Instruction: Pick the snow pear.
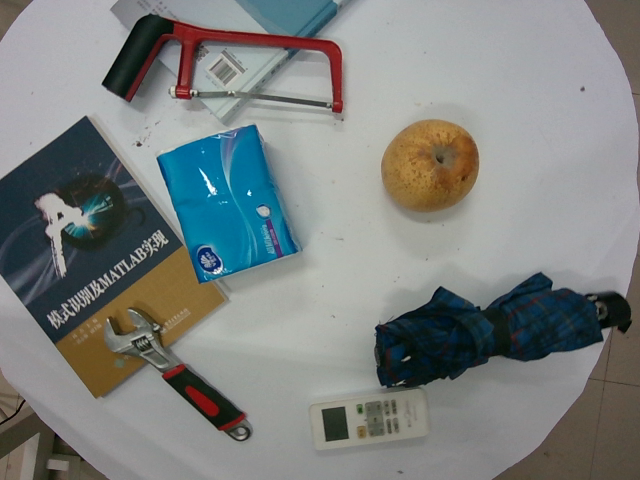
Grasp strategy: vertical